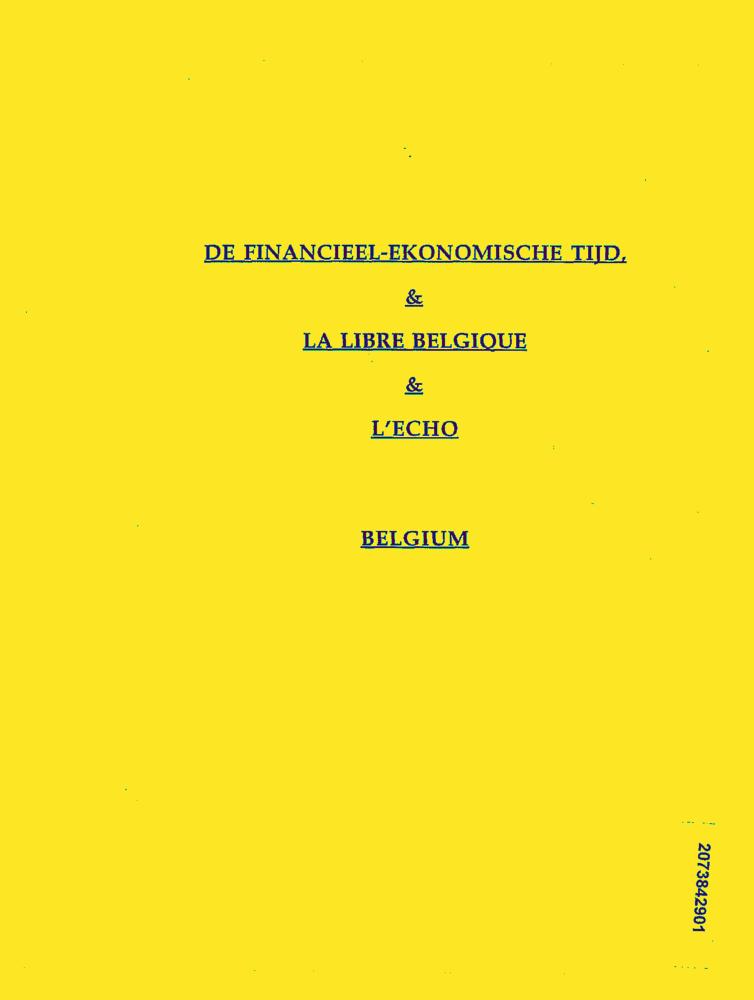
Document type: News-Article